Question: What type of tax is indicated in the document, personal property or real estate?
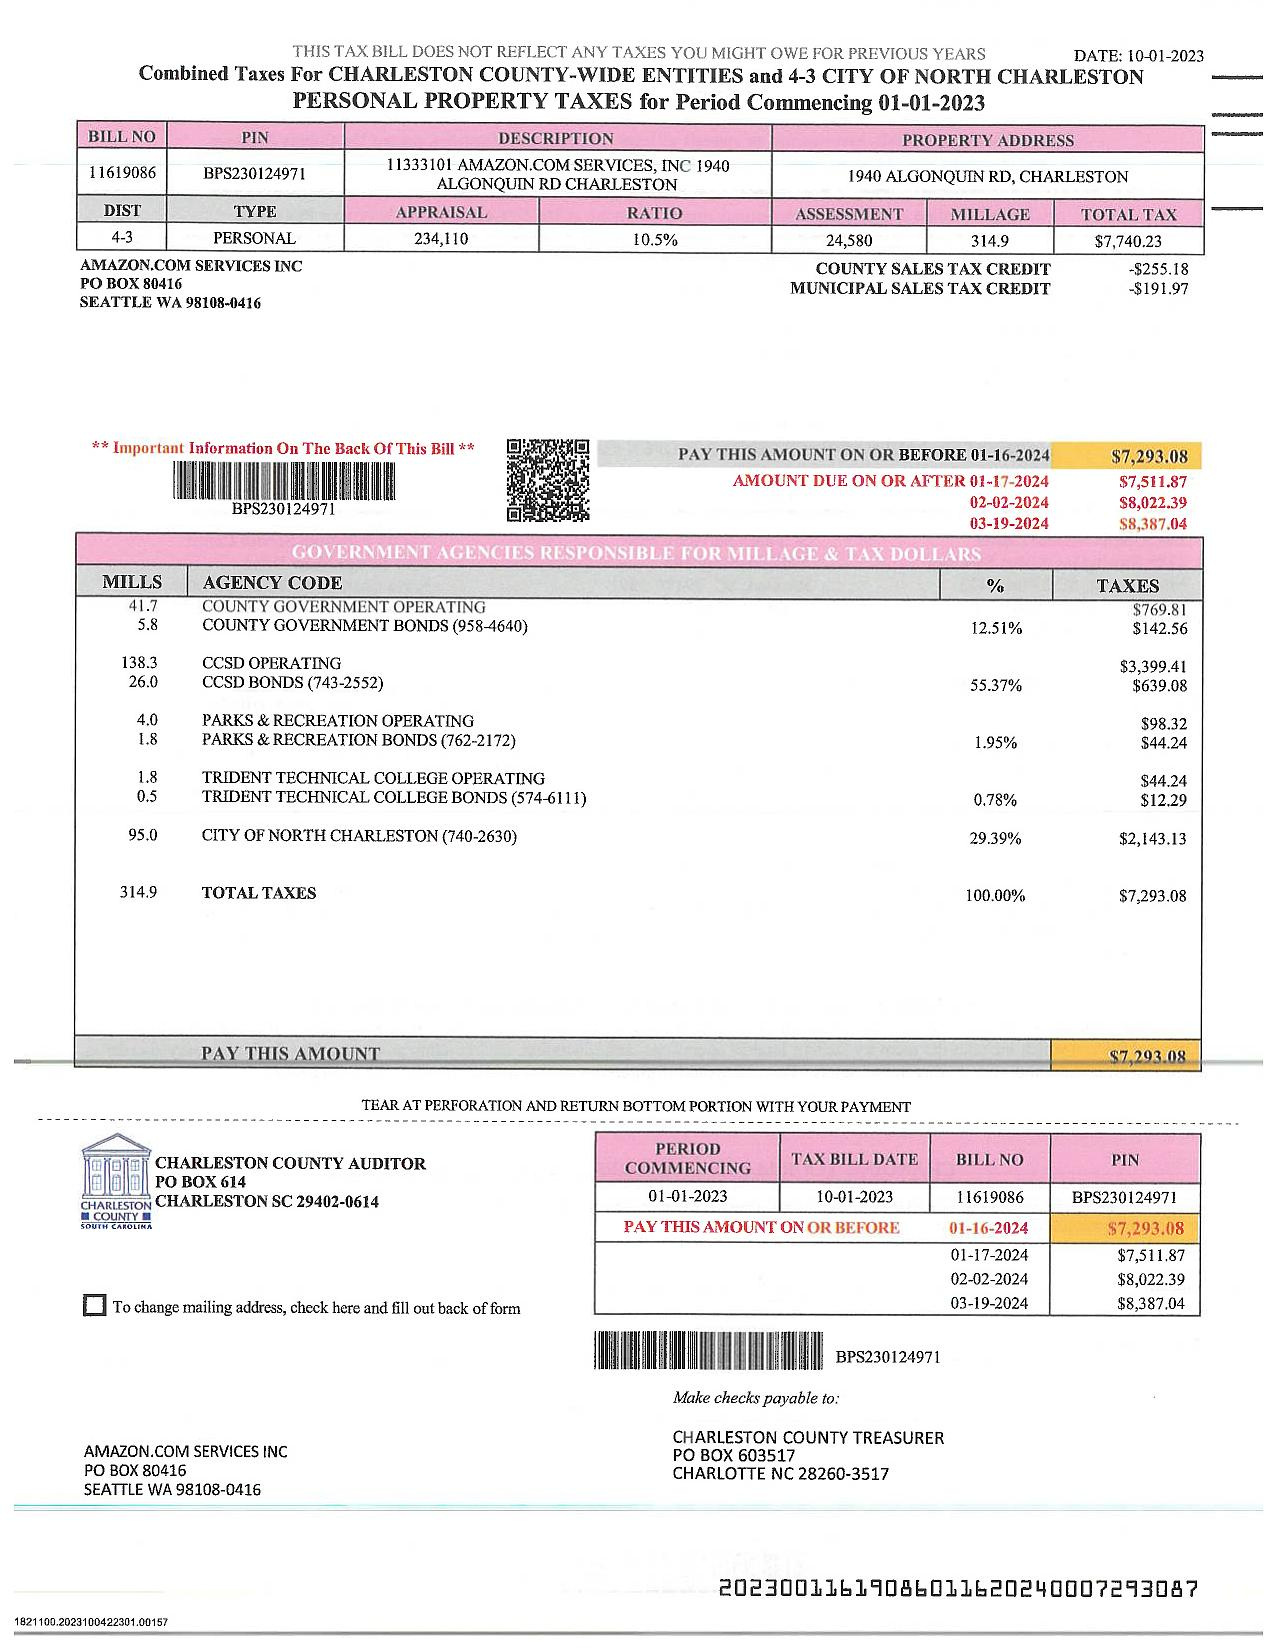
Answer: "PERSONAL PROPERTY TAXES"